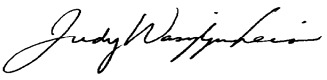
Signature of: judy wasylycia leis